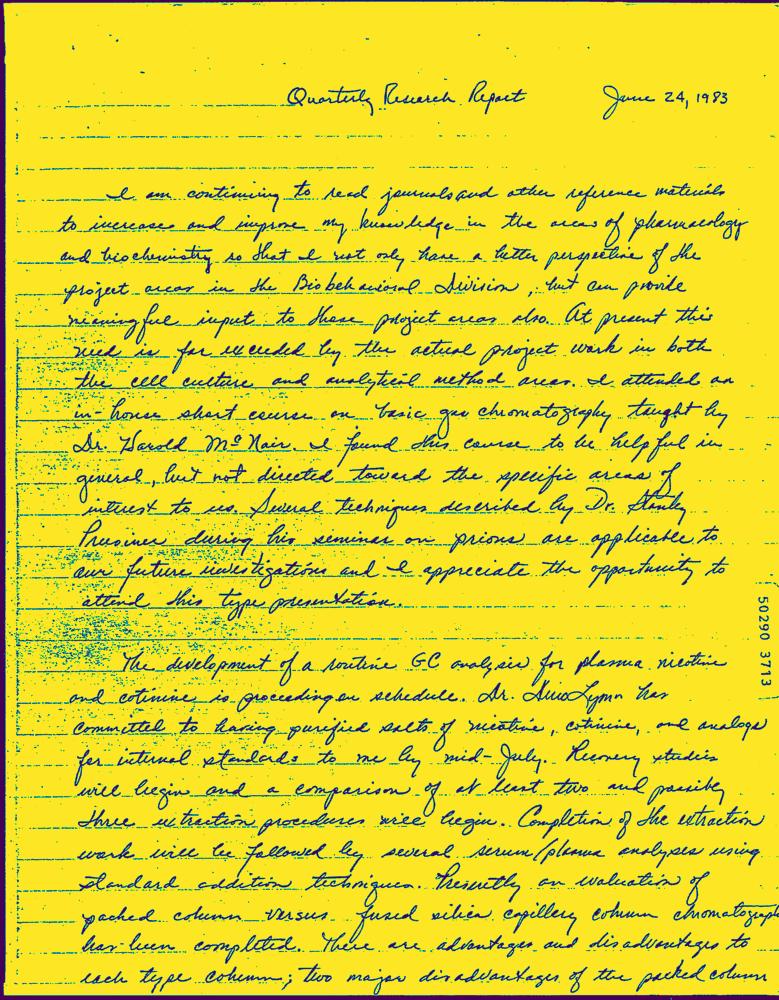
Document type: Hand-Written